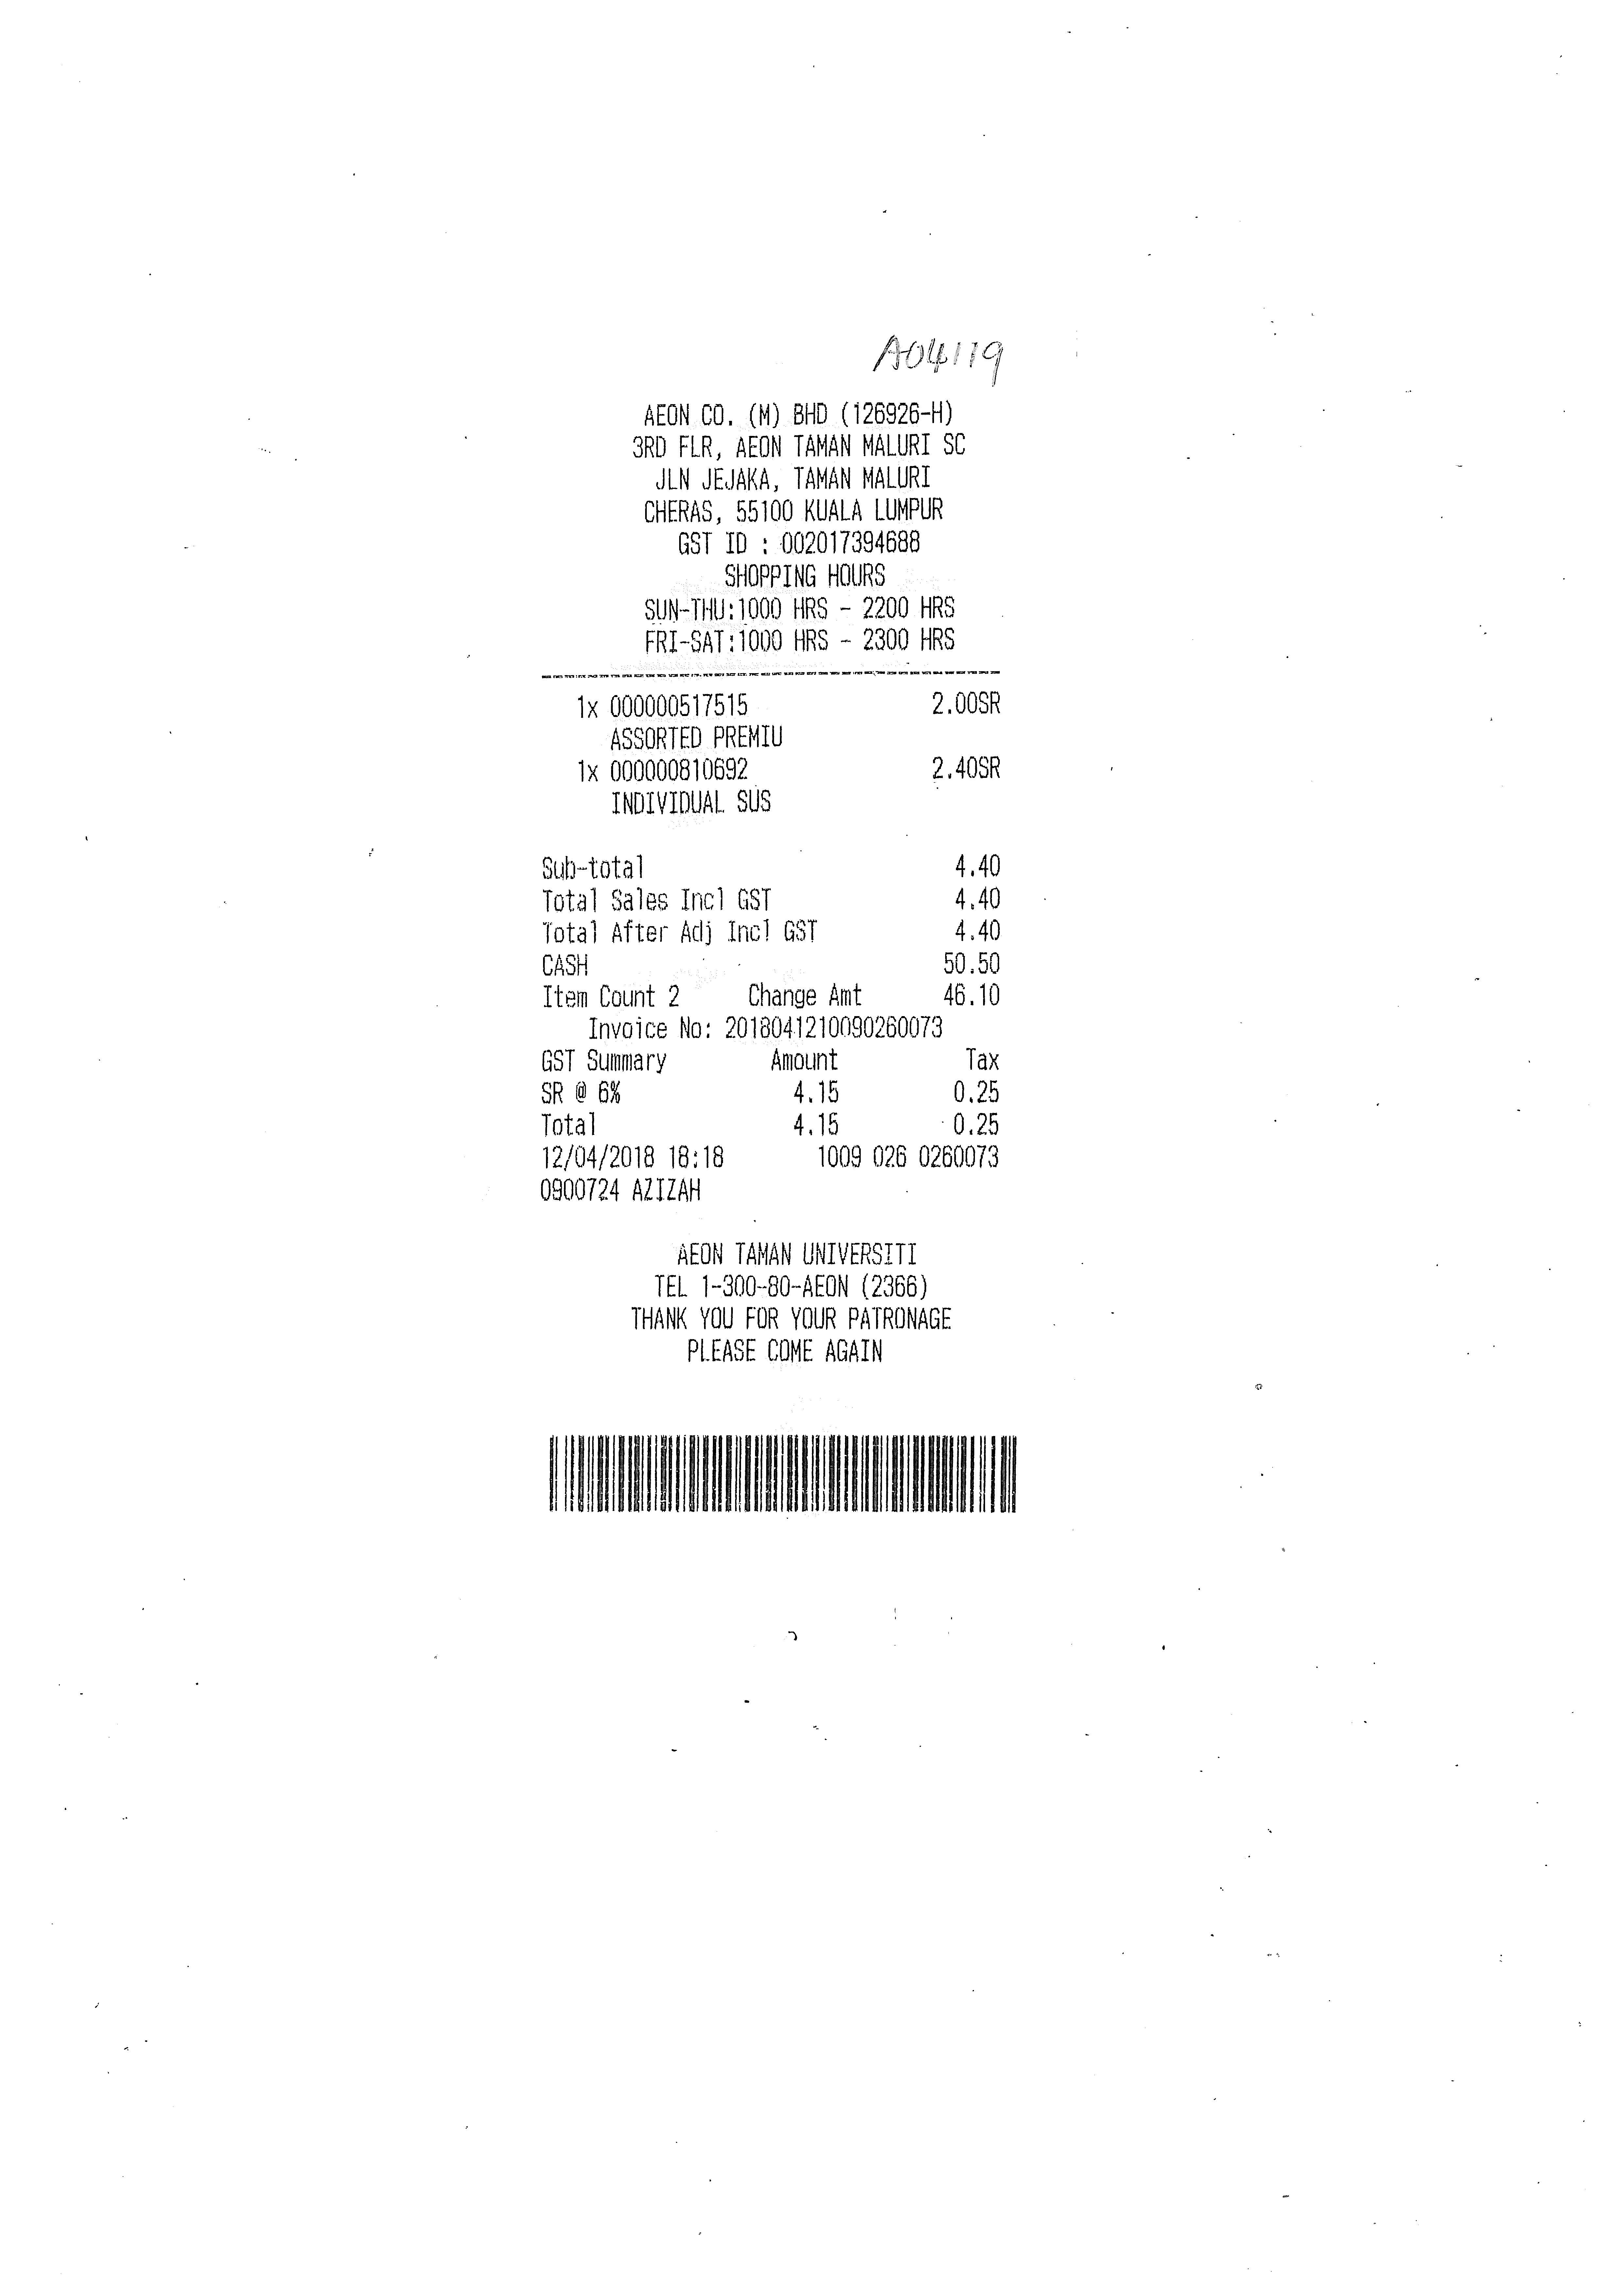
AEON CO. (M) BHD (126926-H)
3RD FLR, AEON TAMAN MALURI SC
JLN JEJAKA, TAMAN MALURI
CHERAS, 55100 KUALA LUMPUR
GST ID : 002017394688
SHOPPING HOURS
SUN-THU:1000 HRS - 2200 HRS
FRI-SAT:1000 HRS - 2300 HRS
1X 000000517515
2.00SR
ASSORTED PREMIU
1X 000000810692
2.40SR
INDIVIDUAL SUS
SUB-TOTAL
4.40
TOTAL SALES INCL GST
4.40
TOTAL AFTER ADJ INCL GST
4.40
CASH
50.50
ITEM COUNT 2
CHANGE AMT
46.10
INVOICE NO: 2018041210090260073
GST SUMMARY
AMOUNT
TAX
SR @ 6%
4.15
0.25
TOTAL
4.15
0.25
12/04/2018 18:18
1009 026 0260073
0900724 AZIZAH
AEON TAMAN UNIVERSITI
TEL 1-300-80-AEON (2366)
THANK YOU FOR YOUR PATRONAGE
PLEASE COME AGAIN